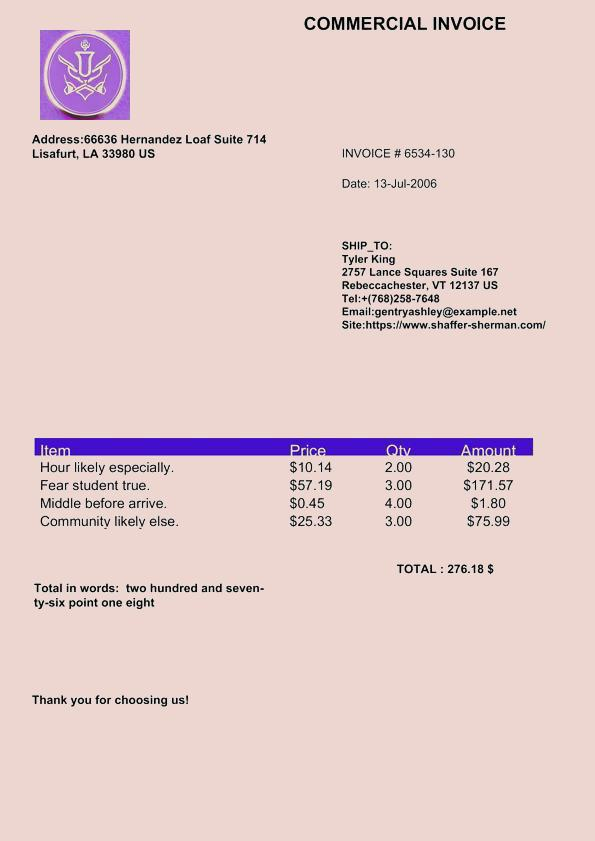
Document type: Invoice